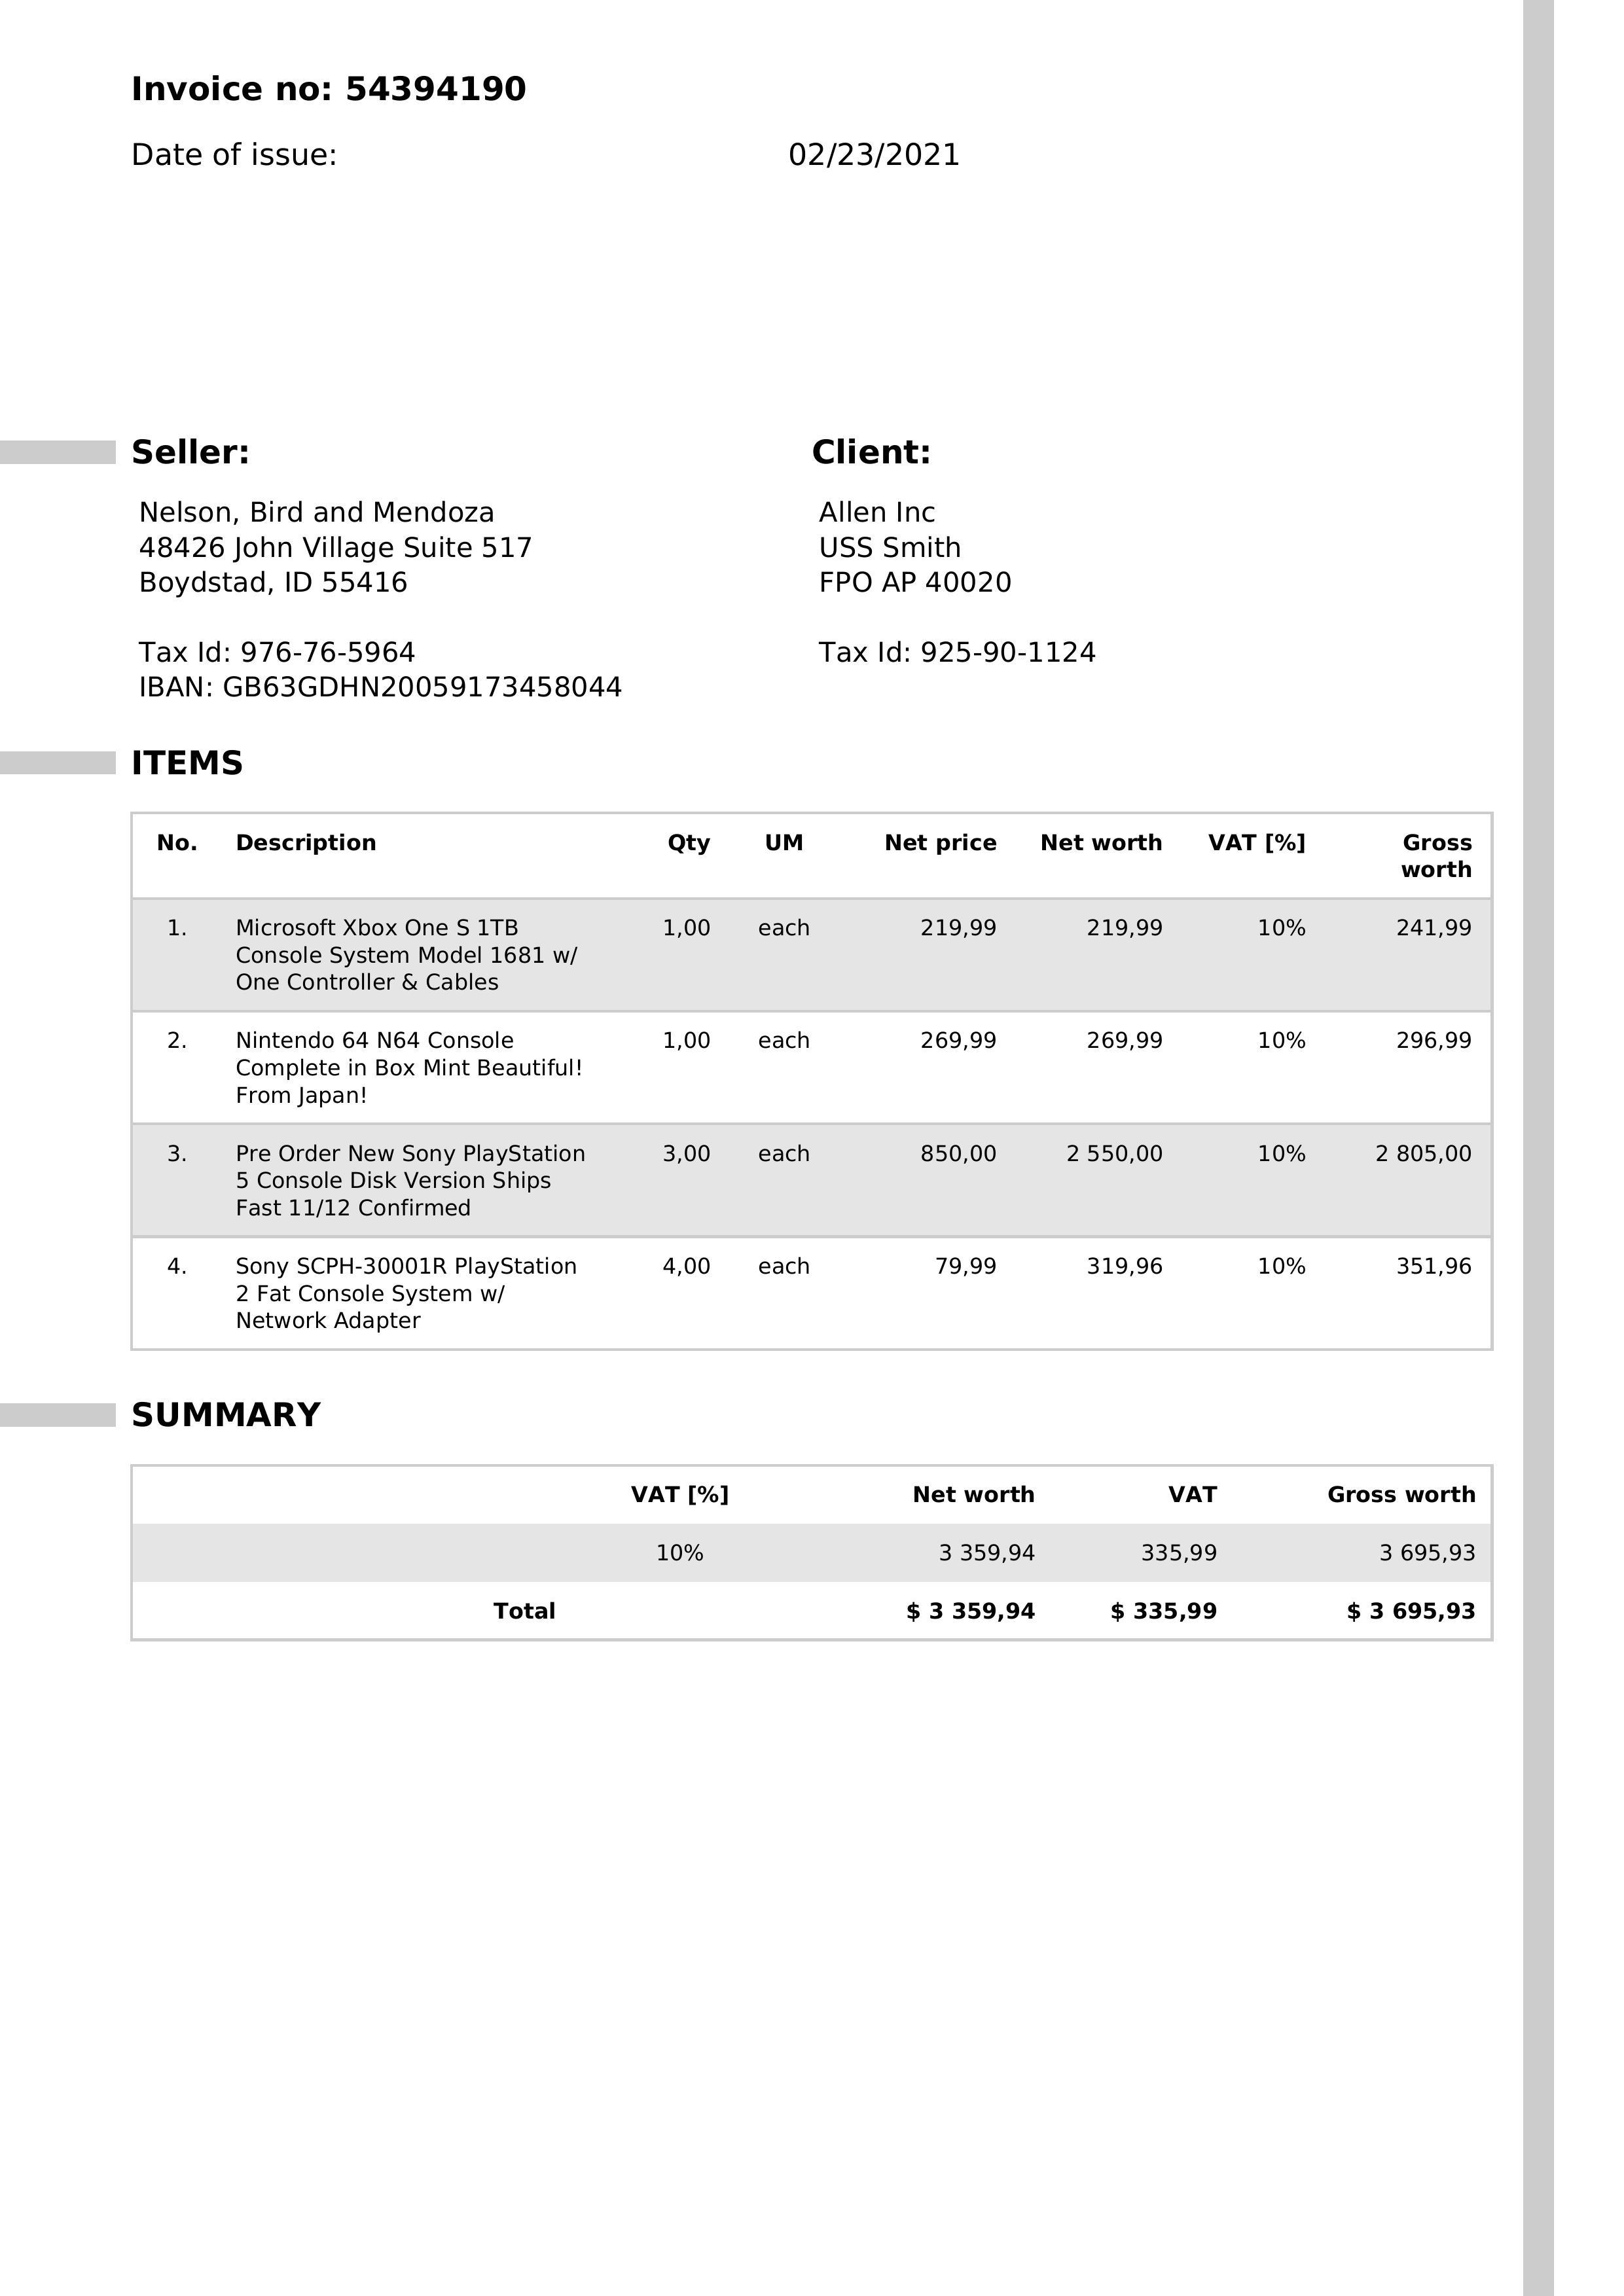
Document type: Invoice